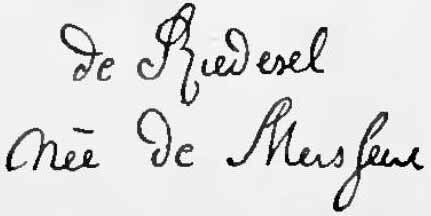
Signature of: frederika charlotte riedesel